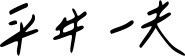
Signature of: kazuo hirai